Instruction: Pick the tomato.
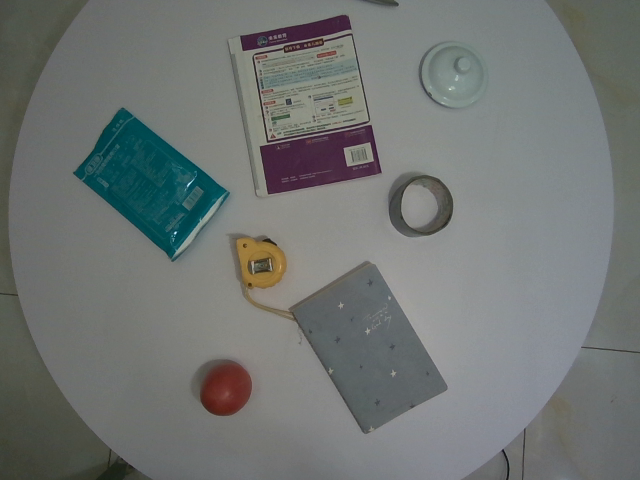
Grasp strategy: vertical